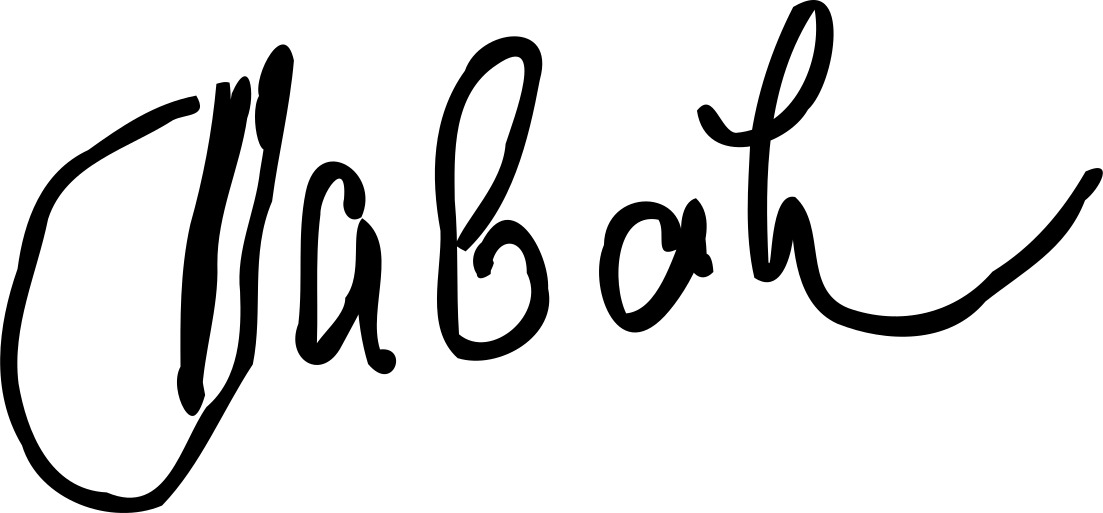
Signature of: milan haborák